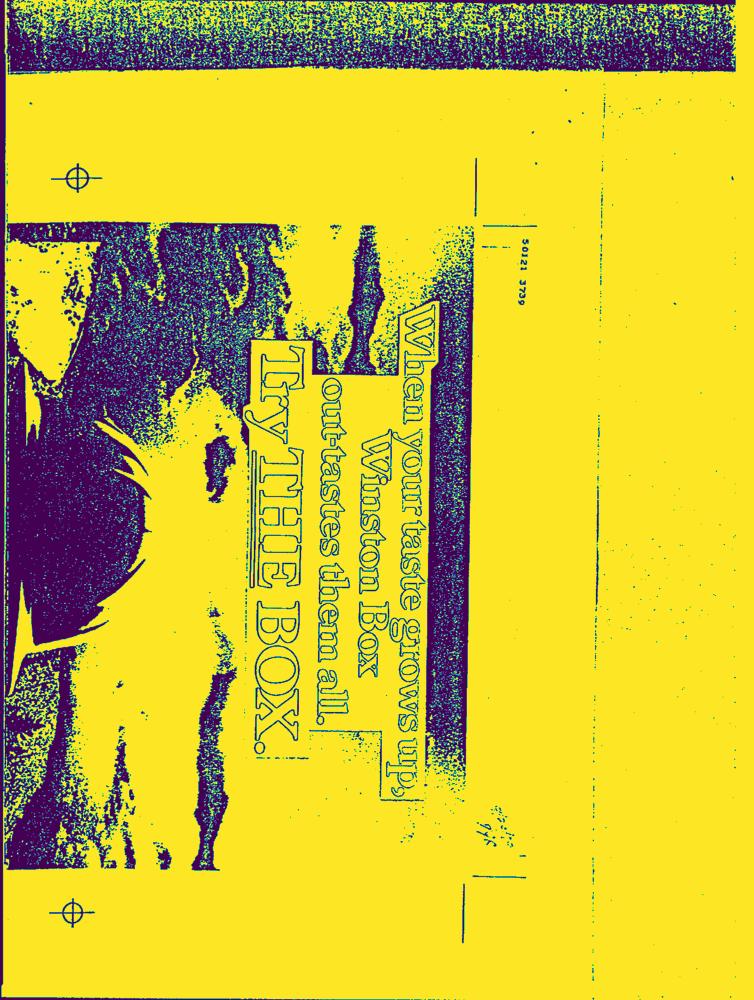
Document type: AD